Question: What is the address or location of the property listed in the document?
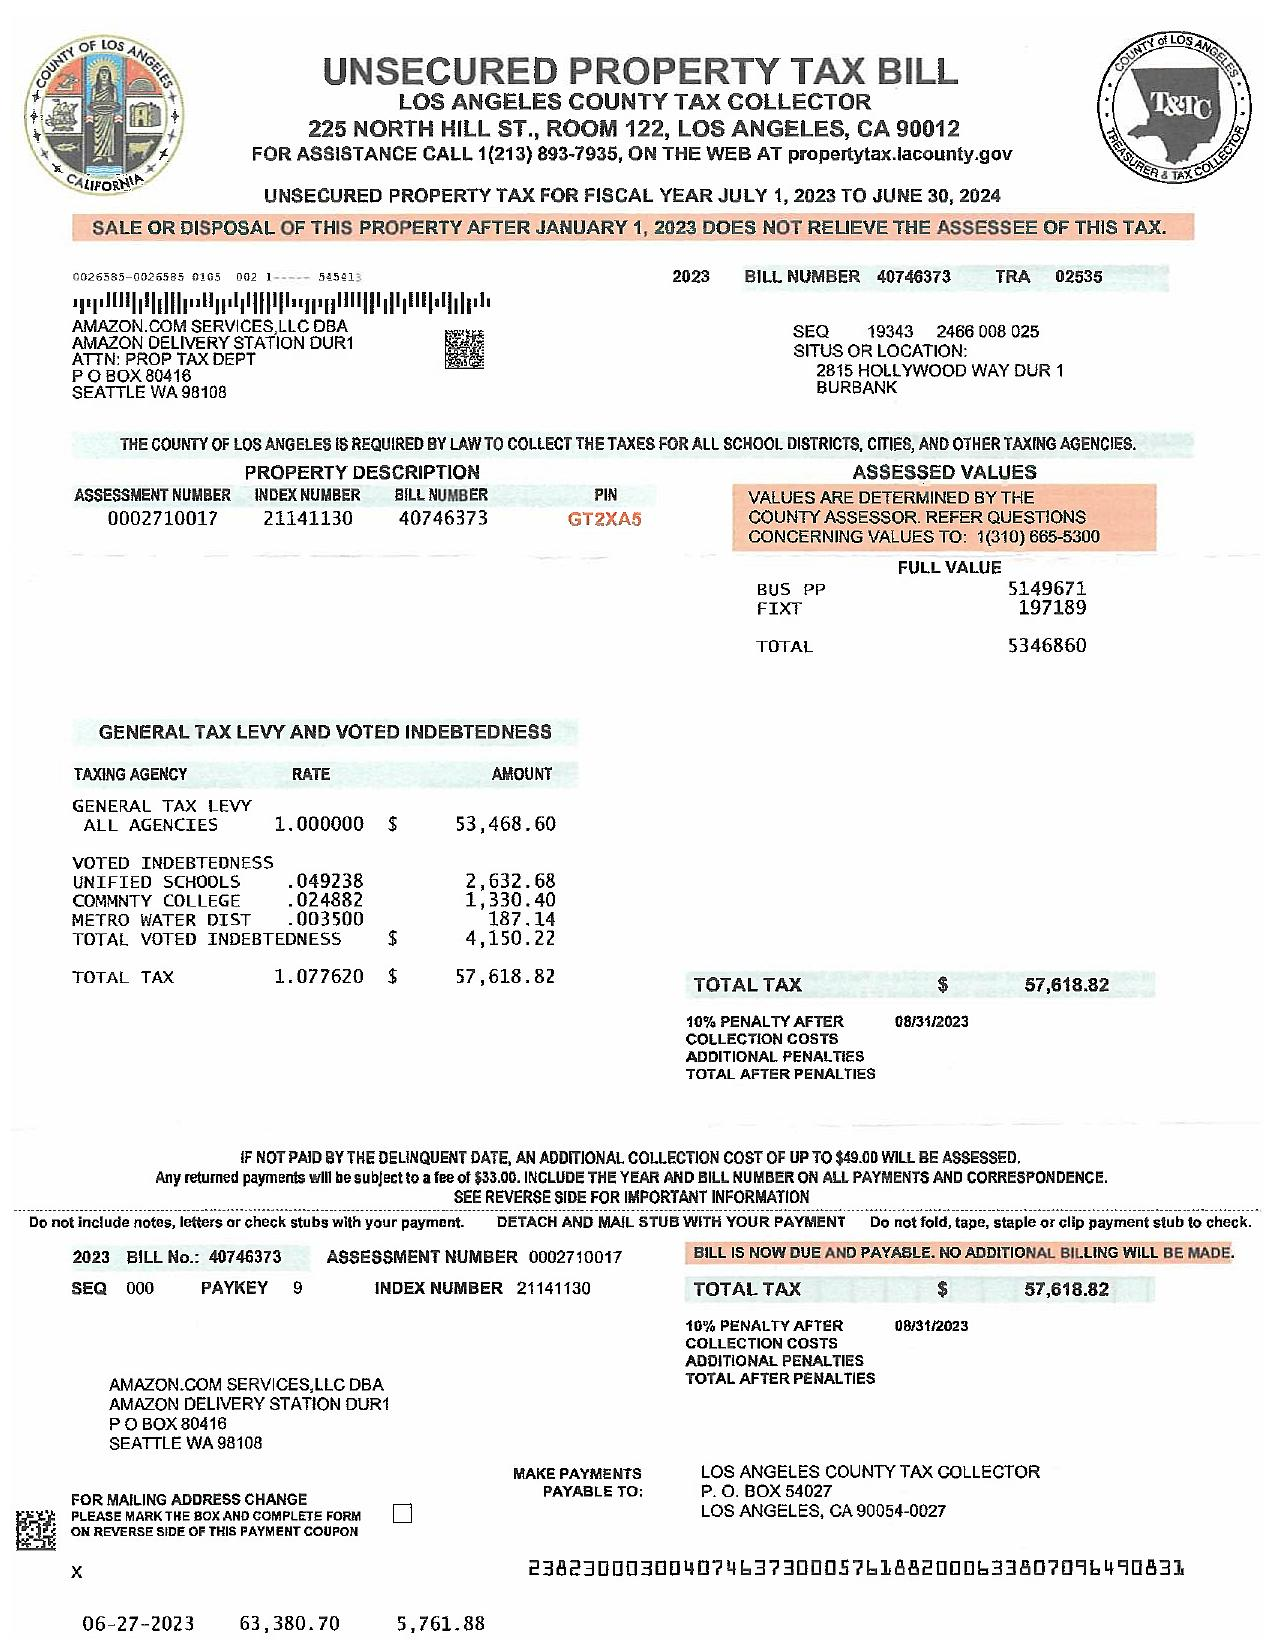
Answer: "2915 N LYWOOD WAY DUR 1, BURBANK"